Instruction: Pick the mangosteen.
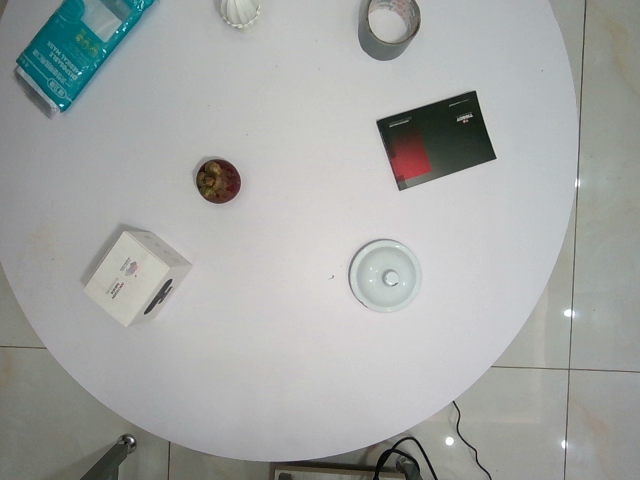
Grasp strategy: vertical